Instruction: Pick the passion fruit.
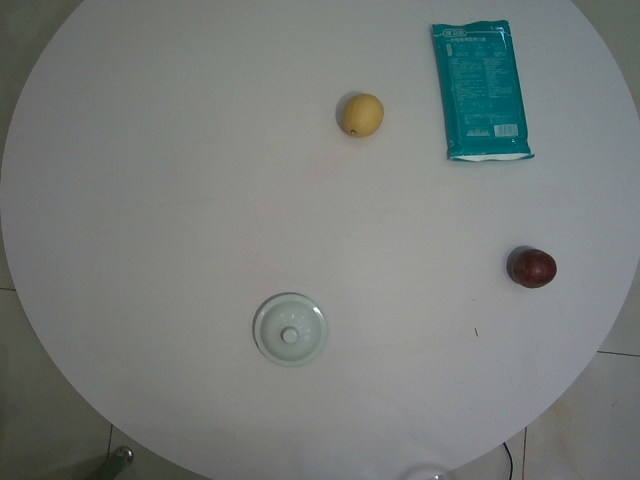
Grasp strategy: vertical